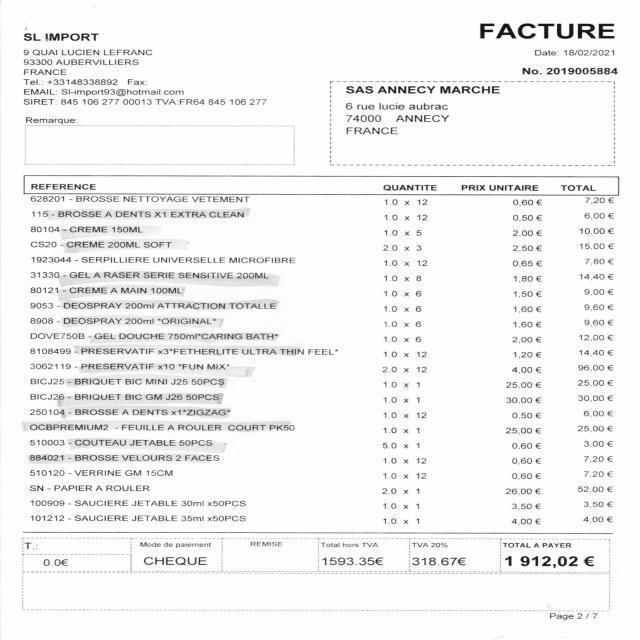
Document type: Invoice